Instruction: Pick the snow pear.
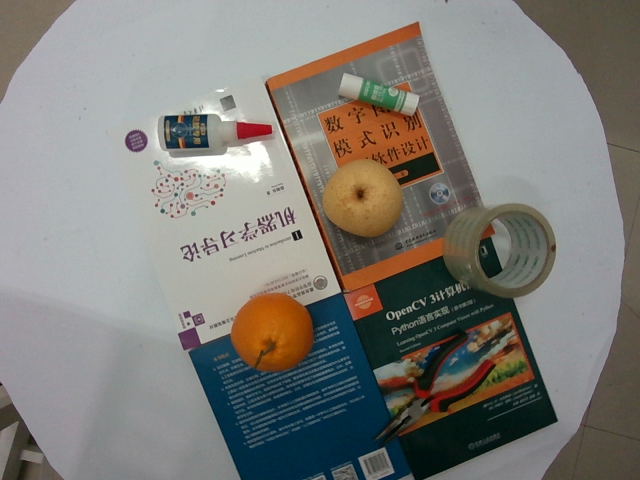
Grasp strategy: vertical